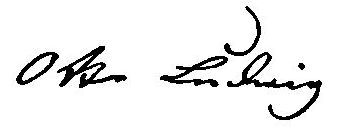
Signature of: otto ludwig